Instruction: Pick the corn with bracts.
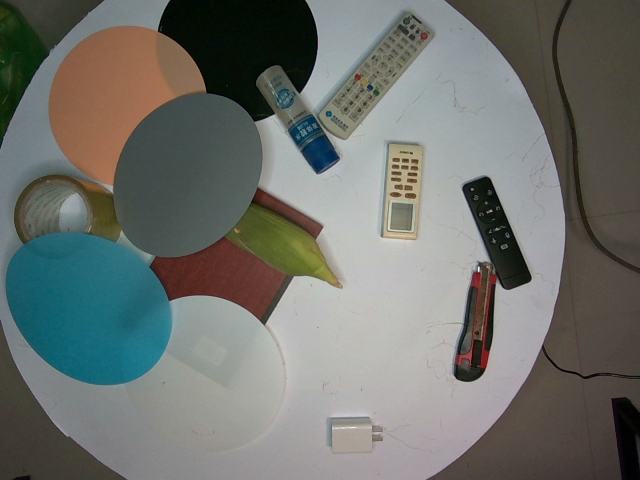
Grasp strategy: vertical